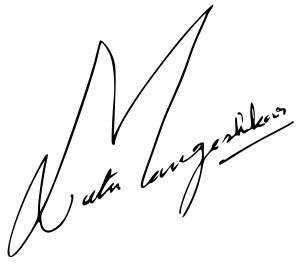
Signature of: lata mangeshkar